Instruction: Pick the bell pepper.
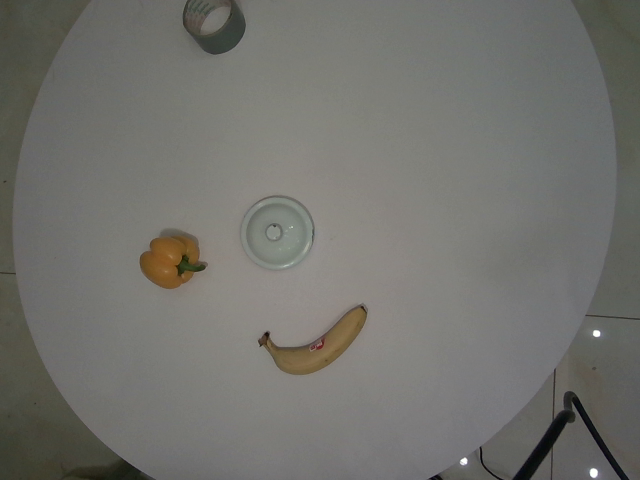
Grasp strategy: vertical